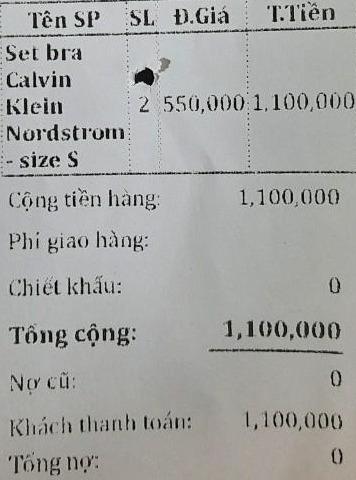
<table>
<tr>
<th>Tên SP</th>
<th>SL</th>
<th>Đ.Giá</th>
<th>T.Tiền</th>
</tr>
<tr>
<td>Set bra Calvin Klein Nordstrom - size S</td>
<td>2</td>
<td>550,000</td>
<td>1,100,000</td>
</tr>
</table>

Cộng tiền hàng: 1,100,000
Phi giao hàng:
Chiết khấu: 0
Tổng cộng: 1,100,000
Nợ cũ: 0
Khách thanh toán: 1,100,000
Tổng nợ: 0